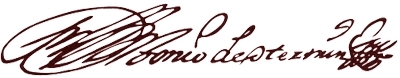
Signature of: antonio de otermin